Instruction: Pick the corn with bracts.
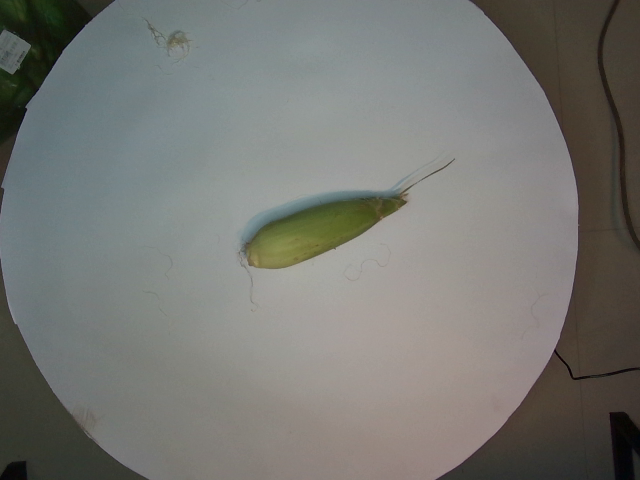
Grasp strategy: vertical